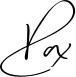
Signature of: vicente fox quesada